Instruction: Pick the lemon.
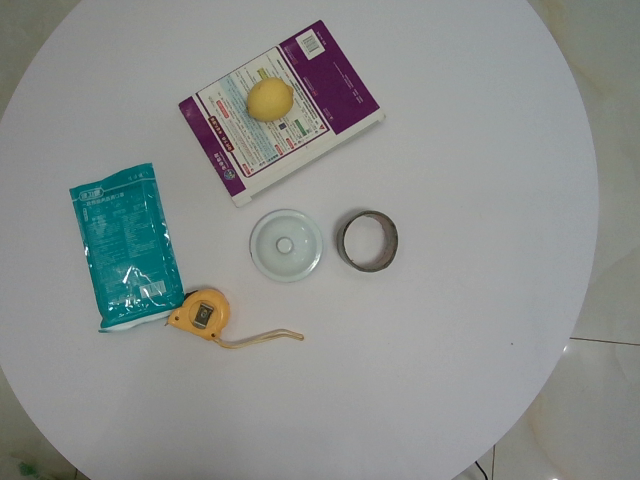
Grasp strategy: vertical